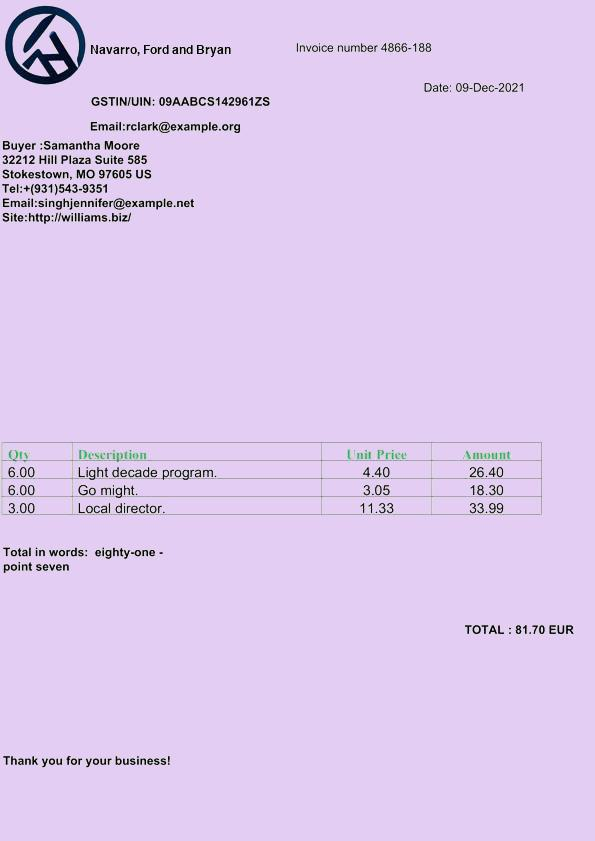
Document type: Invoice